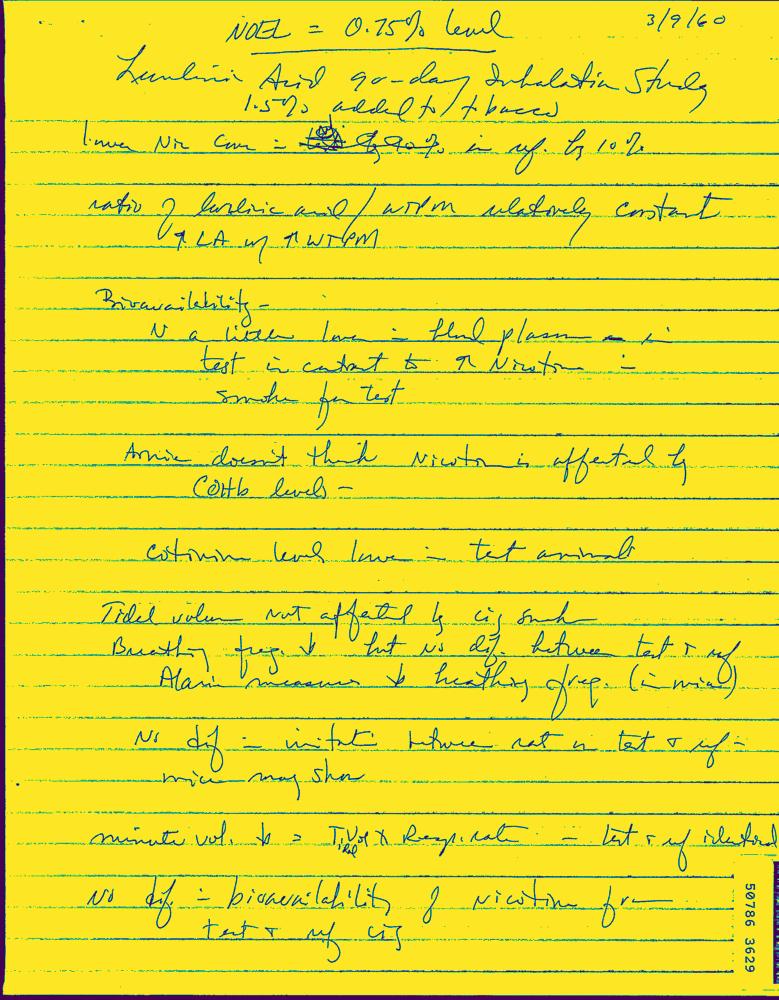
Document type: Hand-Written